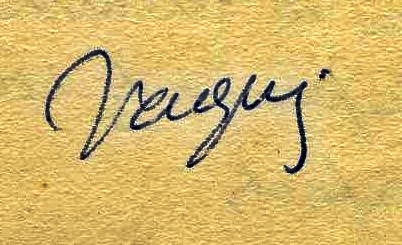
Signature of: andré vaquier